Question: What jurisdiction, city, or county is the document associated with?
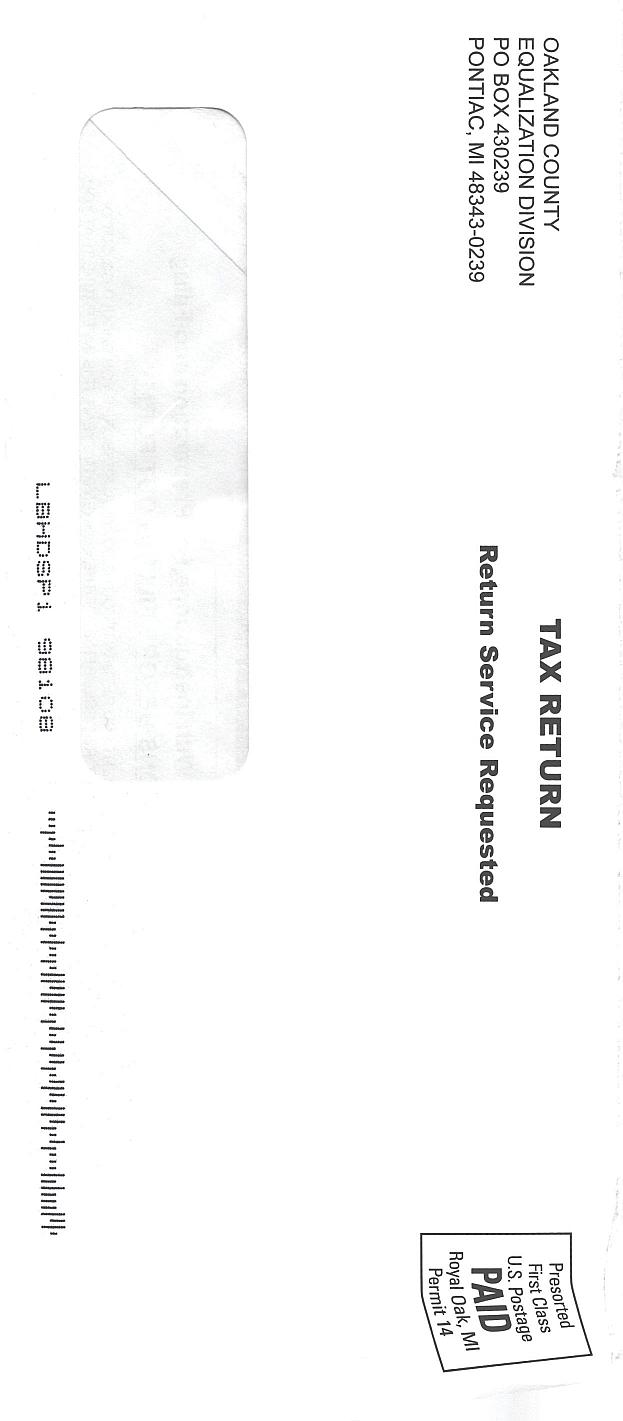
Answer: "Pontiac MI 48342-5229"